Question: Explain the disease:
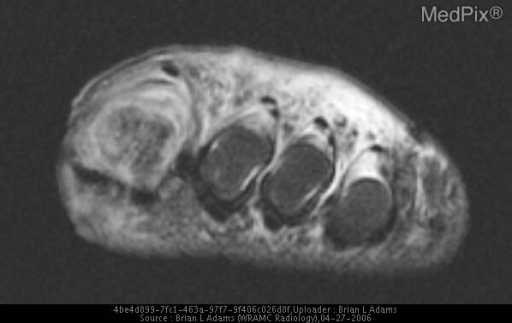
Answer: The disease is discussed as: Osteomyelitis is infection of bone, usually bacterial in origin.  Microbes can reach bone by three mechanisms: hematogenous spread, extension from a contiguous site of infection, and direct introduction of organisms into bone by trauma and surgery.

Acute hematogenous osteomyelitis involves bone with red marrow.  In children, most commonly affected are the long bones with relatively slow flow in metaphyseal sinusoidal veins and a paucity of phagocytes.  Infection is often secondary to staphylococcal skin infections.  In adults, acute osteo rarely involves the long bones because adipose tissue has replaced red marrow.  Instead, it most commonly occurs in vertebral bodies, where the marrow is cellular and has abundant vascular supply.  Septicemia is usually the inciting event.

Extension from a contiguous site of infection is a common cause for osteomyelitis.  Infection following trauma, radiation therapy, burns or pressure sores.  In patients with vascular insufficiency, organisms can enter the soft tissues through a cutaneous ulcer, often in the foot, and cause cellulitis, then osteomyelitis.

Direct introduction of organisms into the bone may occur during open fractures, open surgical reduction of closed fractures, or penetrating trauma by foreign bodies such as bullets.  May also arise from perioperative  contamination of bone during laminectomy, diskectomy, or joint prosthesis.  The causitive organism is typically normal flora, such as Staph Epidermidis.